Question: Which state is mentioned in the document?
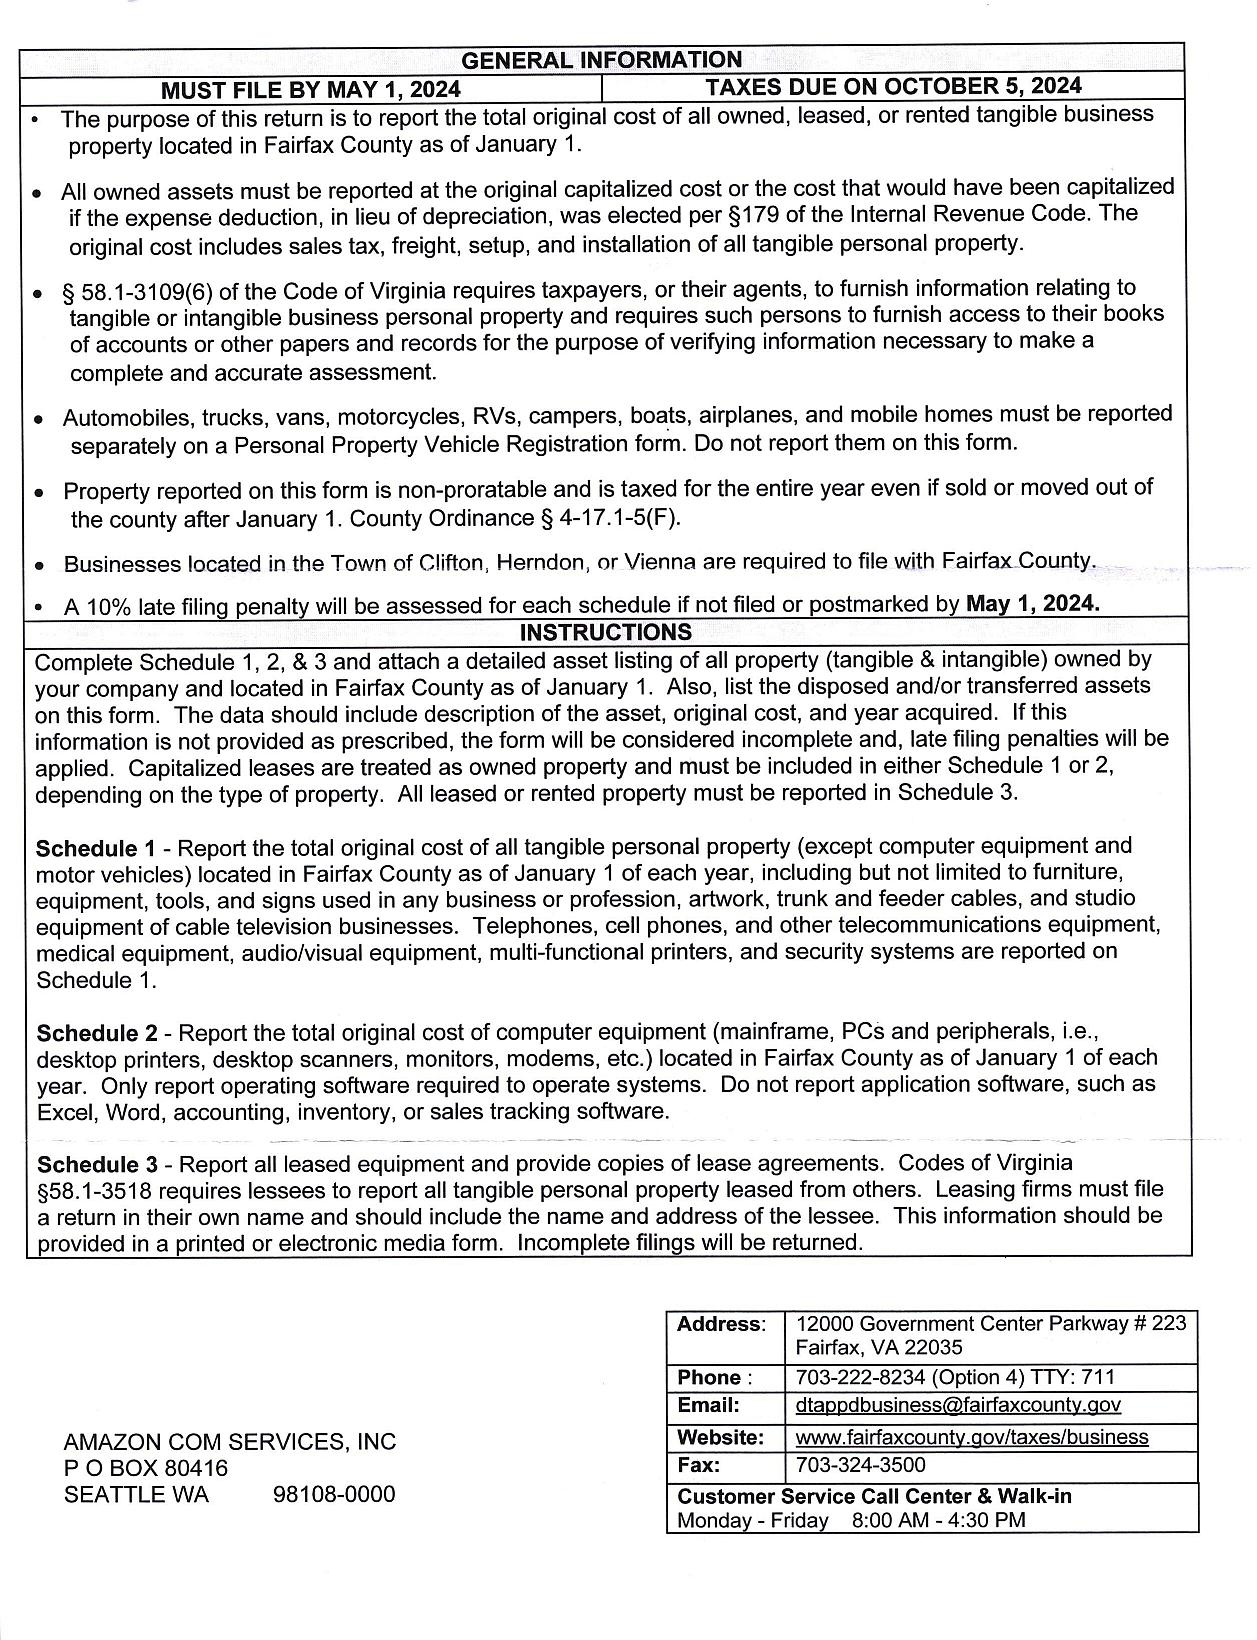
Answer: "Virginia"